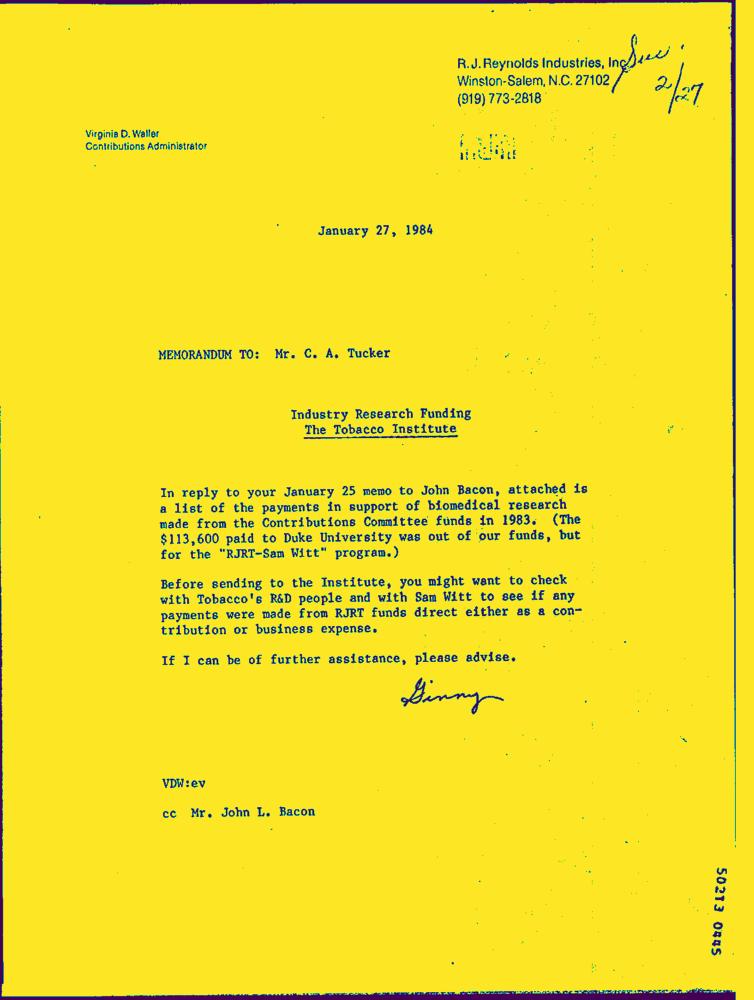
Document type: Letter-Doc